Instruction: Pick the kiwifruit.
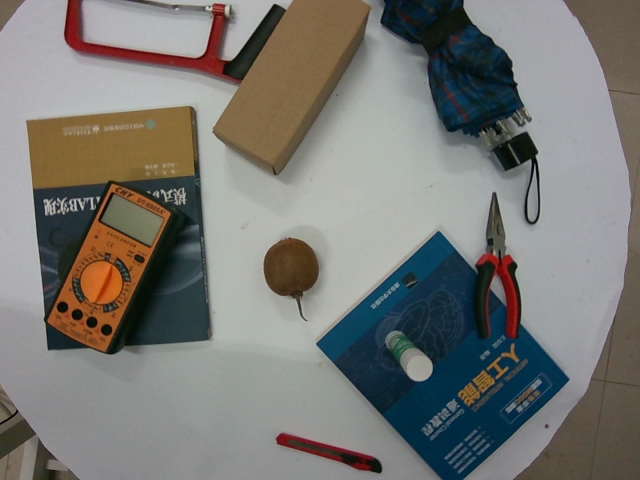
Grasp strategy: vertical